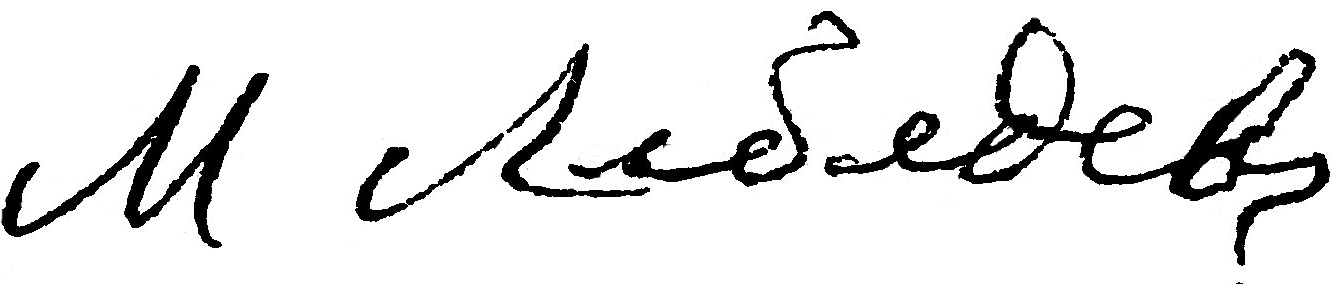
Signature of: mikhail lebedev